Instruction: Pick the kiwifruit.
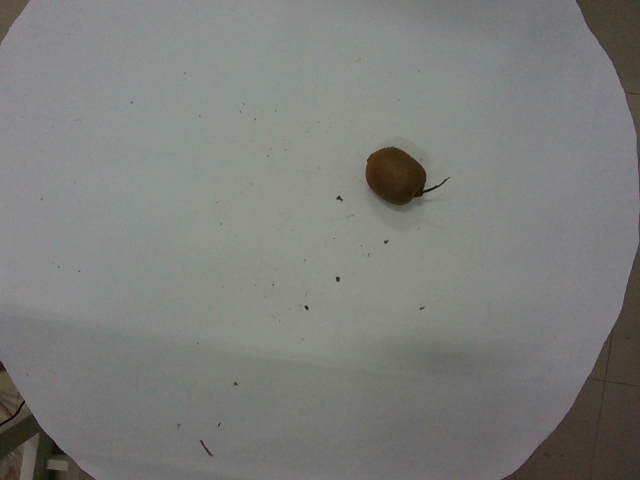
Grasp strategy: vertical